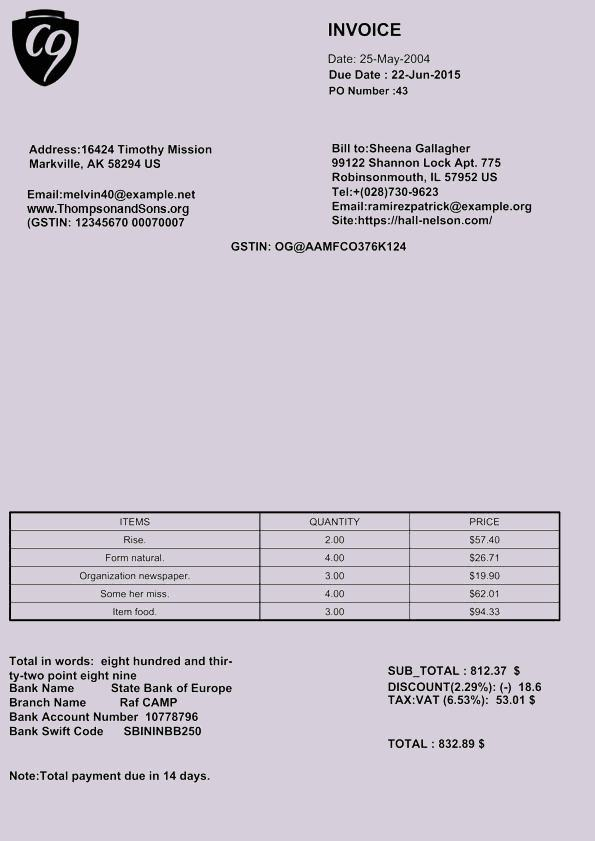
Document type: Invoice